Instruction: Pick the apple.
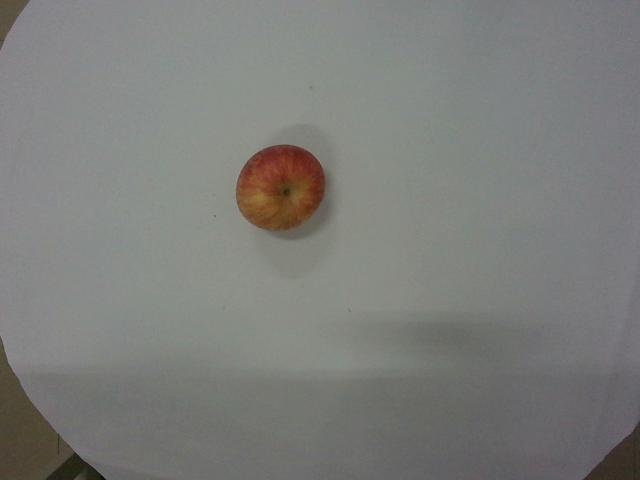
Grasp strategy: vertical